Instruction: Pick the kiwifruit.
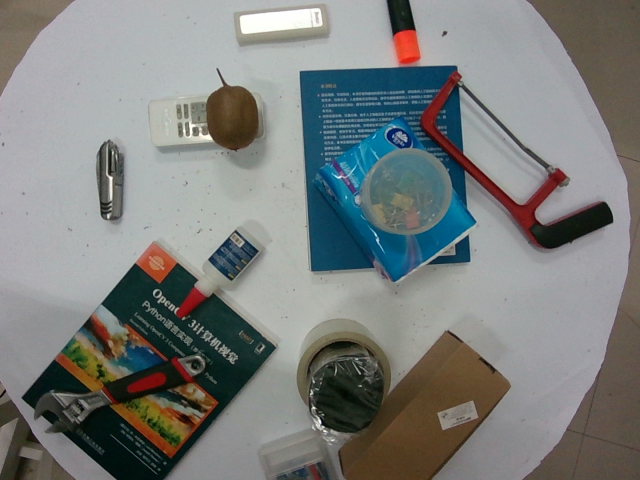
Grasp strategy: vertical